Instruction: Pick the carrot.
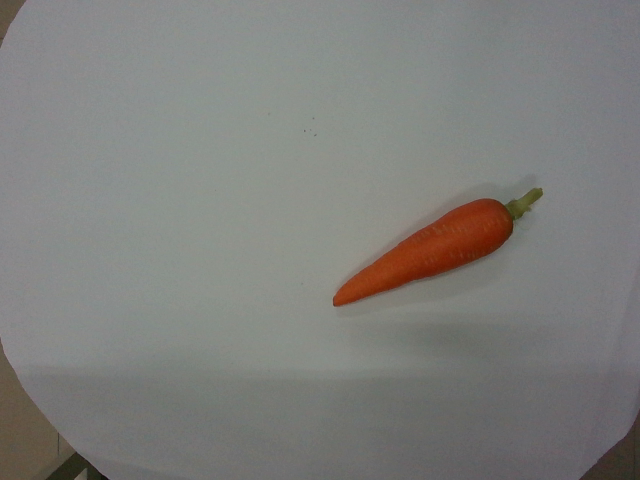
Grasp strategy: vertical